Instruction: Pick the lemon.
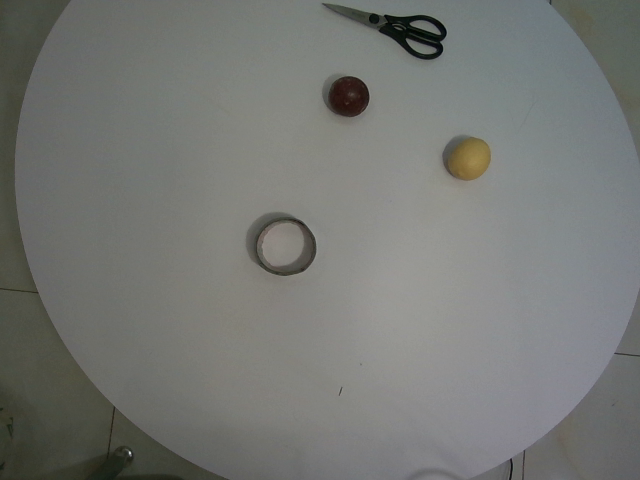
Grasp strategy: vertical